Patient: Female, age 43
A 43-year-old woman presented to the emergency department with cough, weight loss and progressive difficulty with breathing of 2 months. Cough was insidious in onset, productive of copious thick whitish sputum, which was not foul-smelling but worse early in the morning. There was a history of fever, but no hemoptysis, drenching night sweats or contact with persons with chronic cough. At about the same period, she developed difficulty with breathing which was gradual in onset, provoked by ordinary activities such as walking and doing house chores. Difficulty with breathing progressively worsened, and became present even at rest which made her present at the emergency department. There was associated easy fatigability and orthopnea, but no Paroxysmal Nocturnal Dyspnea. She had bilateral leg and abdominal swelling, but no swelling in other parts of the body and no change in urine volume or frequency. She also complained of unintentional weight loss. Prior to the current bout of symptoms, she has been having recurrent cough for 22 years and had received four courses of anti-tuberculosis medications in the past;1st treatment in 1996, 2nd treatment in 2001, 3rd treatment in 2007 and 4th treatment in 2013. The basis of pulmonary Tuberculosis (PTB) diagnosis could not be ascertained in all cases and she did not complete 6 months of treatment in at least 2 of the courses. There is history of use of firewood for cooking for about 25 years, but no history of cigarette-smoking. She is not diabetic or hypertensive. No history of chronic use of immunosuppressives, exposure to asbestos, sharing of sharps, multiple sexual partners or blood transfusion. She is not a known asthmatic and no history of atopy. No history of recurrent joint pains, skin rash, mucosal sores, recurrent sinusitis or symptoms suggestive of malabsorption. No history of recurrent childhood upper respiratory tract infections. Immunization history could not be ascertained. She does not take alcohol. She is a petty trader and has been divorced for over 5 years due to recurrent ill health and has 4 children. Over the years, she has been patronizing patent medicine dealers, and has been to several hospitals where she had repeated chest x-rays and been on medications including courses of antibiotics with short lived clinical improvement. She also had several courses of antibiotics in the current illness with no improvement prior to presentation. At presentation, she was ill-looking, in respiratory distress, not pale, febrile (38.2 C.), anicteric, cyanosed, not dehydrated, no asterexis, no peripheral lymphadenopathy, had grade 1 finger clubbing and bilateral pitting pedal edema up to the knee. SpO2 was 84%, weight was 47kg, and height was 1.65m with BMI of 17.3kg /m2.
Chest examinations revealed respiratory rate of 32cpm. Modified medical research council (MMRC) dyspnea scale was 4. Other findings were bibasal coarse crepitations and left lower lobe consolidation. Cardiovascular examination revealed pulse rate of 110 bpm with regular rate and rhythm, Blood pressure 120/70 mmHg, elevated Jugular venous pressure with distended neck veins, Apex beat is displaced laterally with left parasternal heave. She has a third heart sound with loud P2 and pansystolic murmur loudest in the tricuspid area. There was tender hepatomegaly but neurological and musculoskeletal examinations were normal. The most recent Chest X-ray (CXR) done three days prior to presentation showed reticulonodular opacities, cystic lesions especially in the mid to lower zones, moderate cardiomegaly with mild vascular engorgement with perivascular cuffing (Figure 1). Differentials at presentation were PTB complicated by cor pulmonale with superimposed bacterial infection, Post-TB Bronchiectasis, Chronic Obstructive Pulmonary Disease (COPD), Congestive heart failure secondary to valvular heart disease and Interstitial lung disease. Patient was admitted and various investigations were ordered. She was nursed in cardiac position and the following treatments were commenced; Intranasal oxygen at 5L/min, intravenous (IV) Frusemide 60mg daily, Tab Spironolactone 25mg daily, IV Augmentin 1.2g 12 hourly, Tab clarithromycin 500mg bd and chest physiotherapy. Chest Computerized Tomography (CT) scan revealed lung fields showing mosaic pattern with patchy areas of ground glass attenuation. Multiple poorly defined nodules of varying sizes and shapes are seen in a random distribution in all the lung segments with upper lobe predominance. Conferencing nodules are seen in the apical segment of the right lung, apicoposterior segement of left lung with extension into the oblique fissure and lateral aspect of superior lingular segment. Generalized cylindrical, varicoid and cystic bronchiectatic changes with signet ring sign is seen in both lung fields but worse at the right middle lobe and left lingular segments. There is thickening of the intralobular septae and the walls of the dilated bronchi. The impression was Bronchiectasis with mosaic perfusion and randomly distributed pulmonary nodules most likely to Post infectious (Figure 2, Figure 3, Figure 4).
Sputum studies microscopy, culture and sensitivity yielded growth of upper respiratory flora; AFB and GeneXpert were negative for MTB. Blood culture yielded no growth. Fingerstick glucose was 6.6mmol/L at presentation. Basal metabolic panel was within normal limit (HCO3: 28 mmol/L, Na:128 mmol/L, K: 3.5 mmol/L, Urea: 2.4 mmol/L, Cr:81 umol/L). FBC revealed PCV: 42%; WBC: 12,000 cells/mm3, Platelets: 372,000 cells/mm3, Neutrophil: 84%, Lymphocytes: 44%, Eosinophils: 02%. ESR was 33mm/hr (westergren method). ECG showed Sinus tachycardia and Right axis deviation. Echocardiography revealed Right heart disease. Anti-nuclear antibody and HIV screening were both negative. Serum proteins were within normal limits. Spirometry revealed obstructive pattern (Table 1). Based on the Chest CT scan findings and result of other investigations, a diagnosis of Bronchiectasis probably post-PTB or secondary to poorly treated pneumonia, with infective exacerbation, complicated by corpulmonale was made. Nebulized salbutamol was added to her current treatment regimen. After 6 days on admission, patients condition deteriorated evidenced by persistent fever, respiratory distress, confusion and hypoxia (SpO2 82%) and was considered for Intensive care unit admission, bronchoscopic sampling of the lower respiratory tract, while IV Augmentin was changed to IV Cefepim. The relatives however, objected to further treatment due to financial constraint and was subsequently discharged against medical advice. She was also advised to get multivalent pneumococcal polyvalent vaccine at the nearest primary health care center upon discharge.
Keywords: bronchiectasis, morbidity, pathogenetic mechanisms
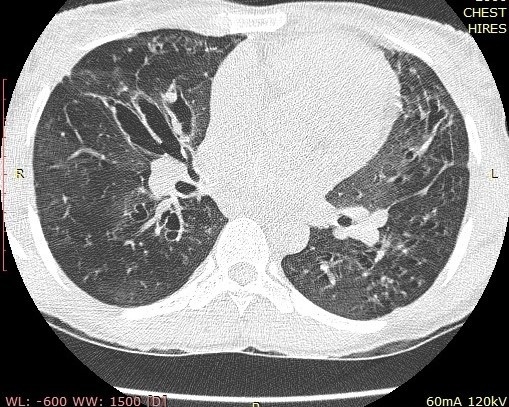
Image caption: Chest CT scan scannogram reveals severe honeycombing especially in the middle and upper lobes of both lung fields from combination of tramline and bronchial thickening.